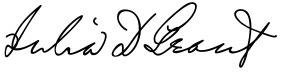
Signature of: julia grant